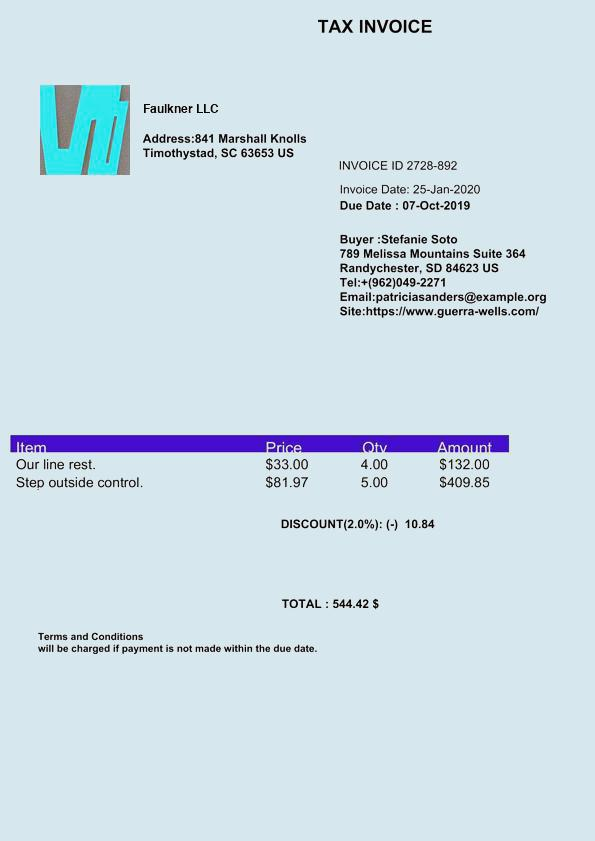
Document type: Invoice